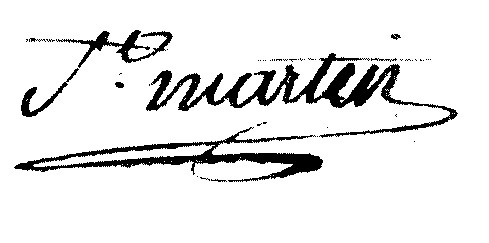
Signature of: françois jérôme riffard saint martin